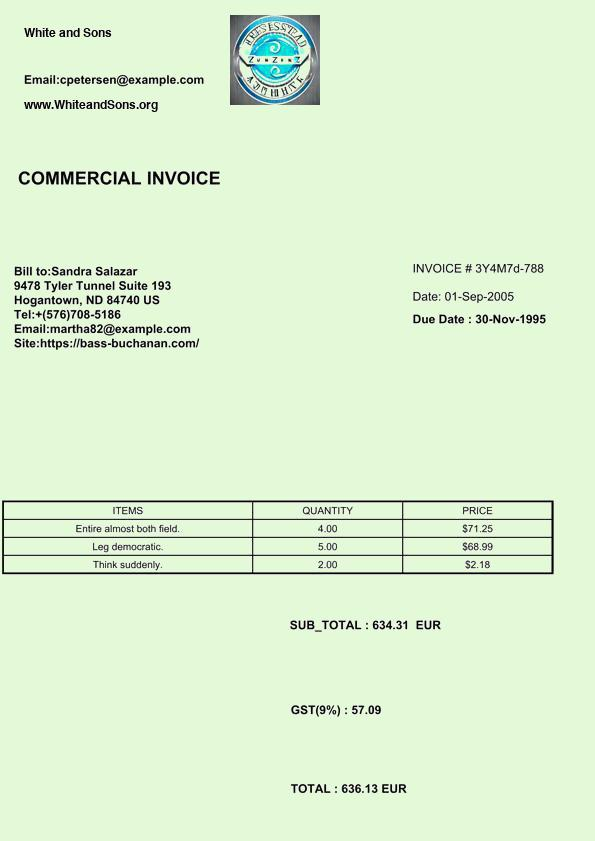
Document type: Invoice